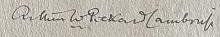
Signature of: arthur wallace pickard cambridge